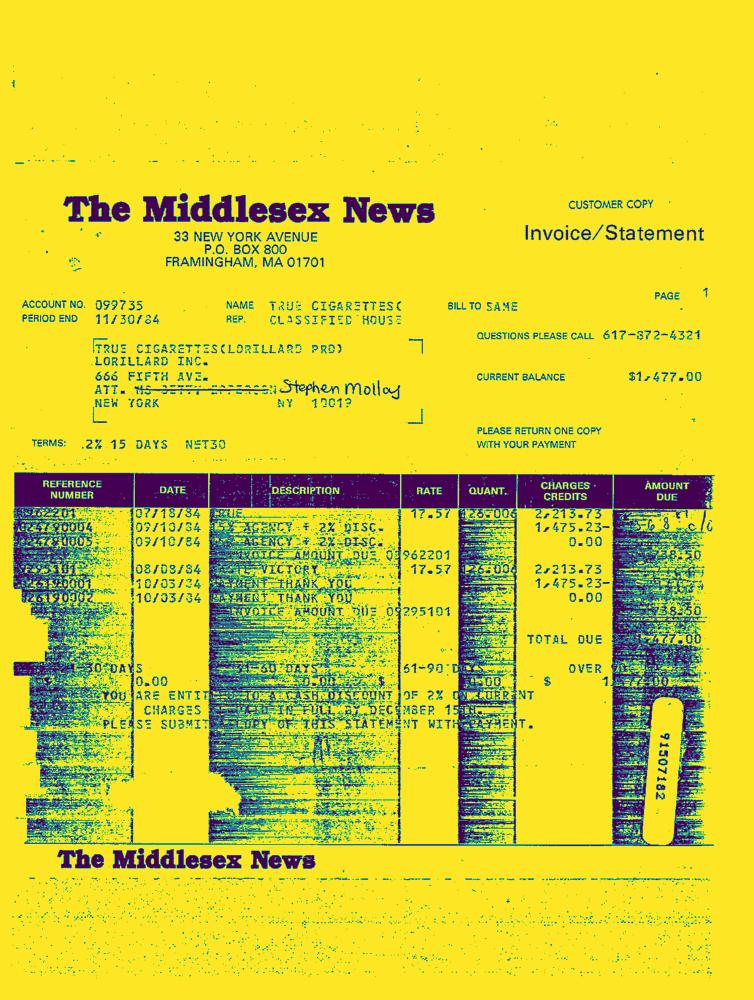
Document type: Invoice-Doc